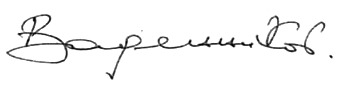
Signature of: valentin varennikov